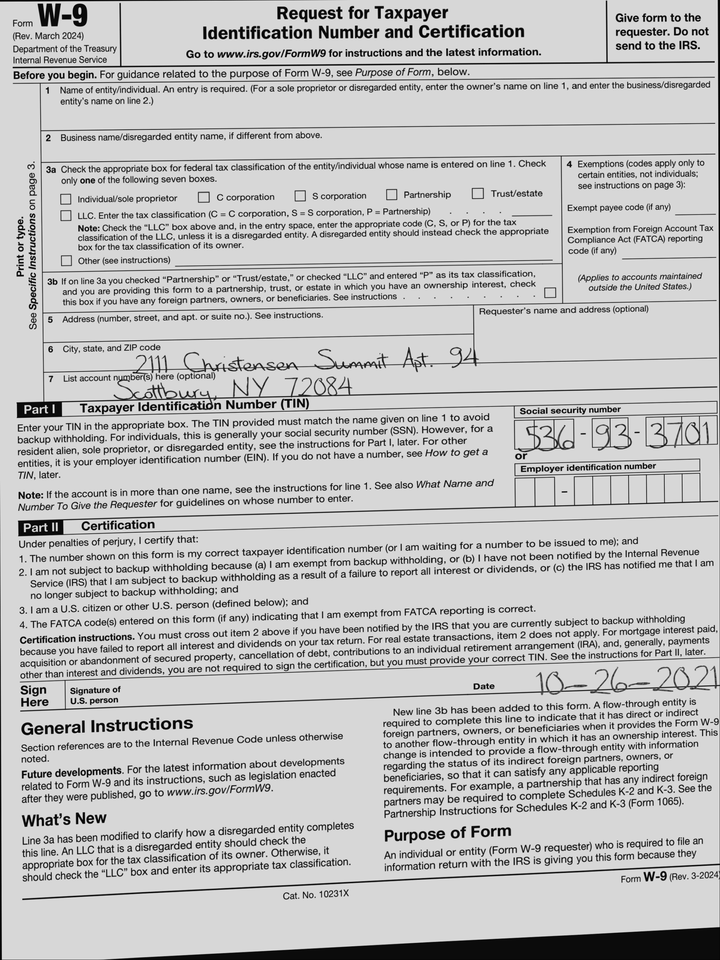
adr1: 2111 Christensen Summit Apt. 943
adr2: Scottbury, NY 72084
cbx: no
ssn: 536933701
sdt: 10-26-2021